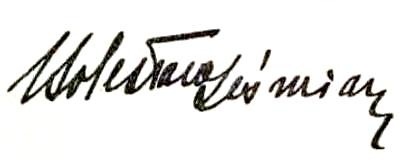
Signature of: bolesław leśmian